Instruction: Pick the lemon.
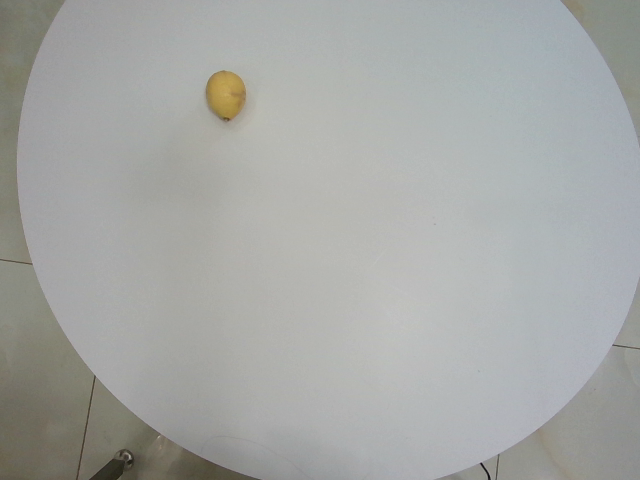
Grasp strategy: vertical